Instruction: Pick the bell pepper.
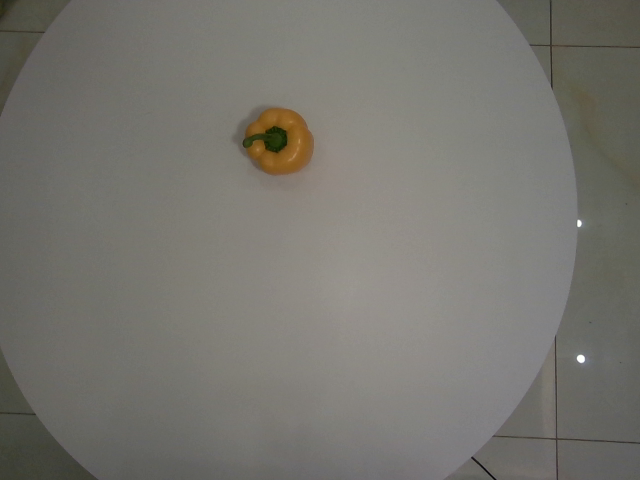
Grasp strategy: vertical